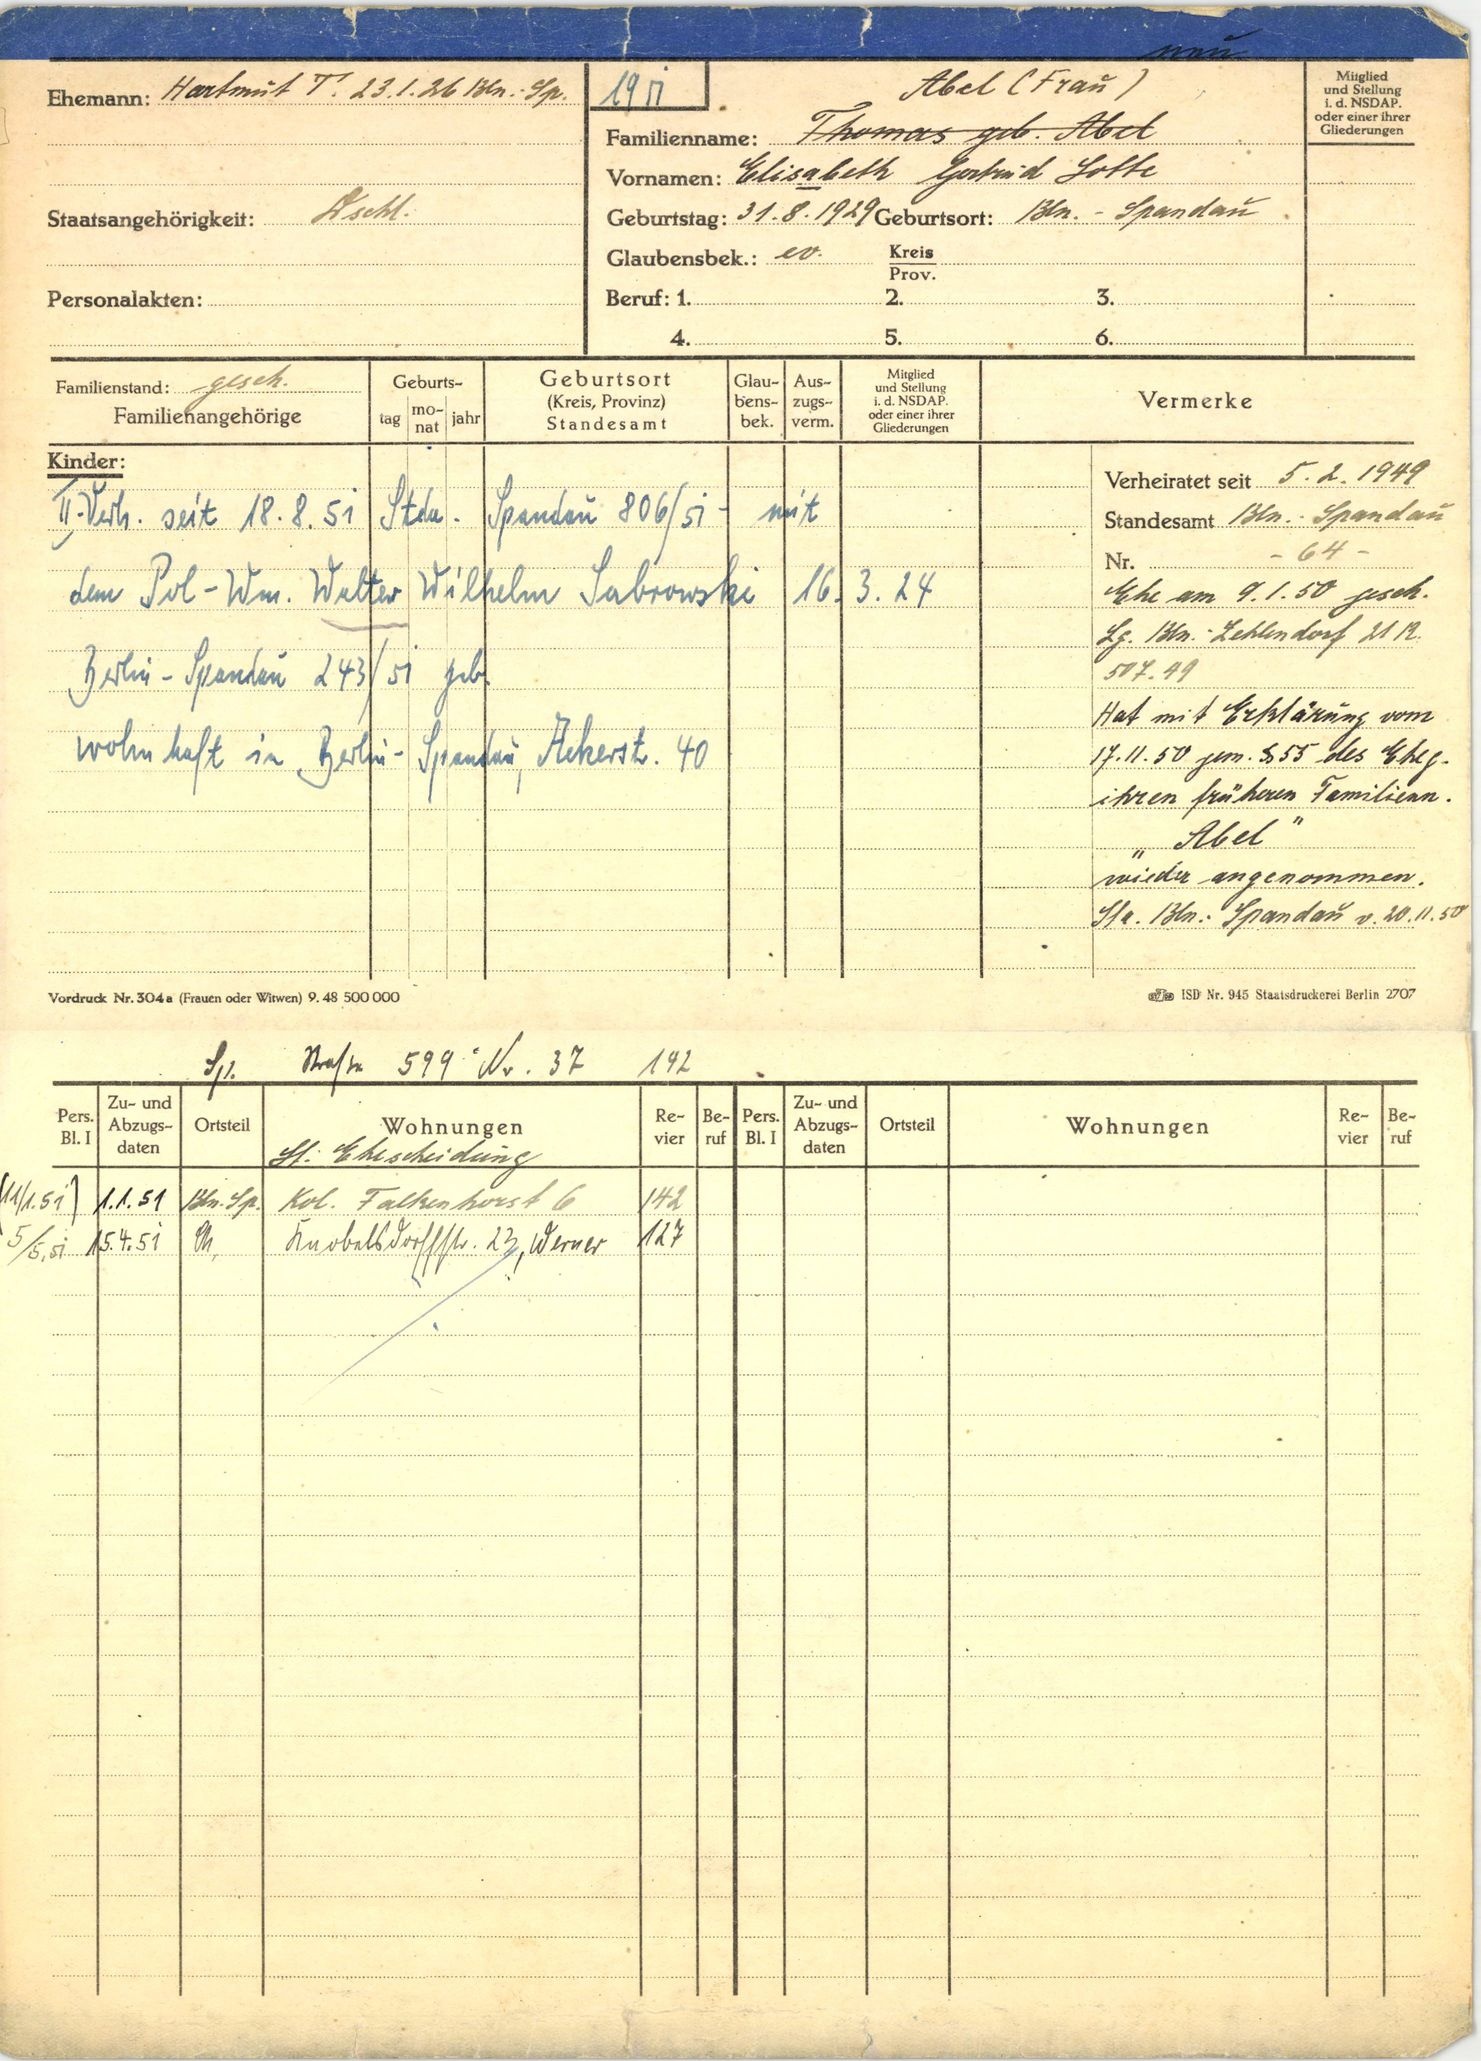
Abel (Frau)
Thomas geb. Abel